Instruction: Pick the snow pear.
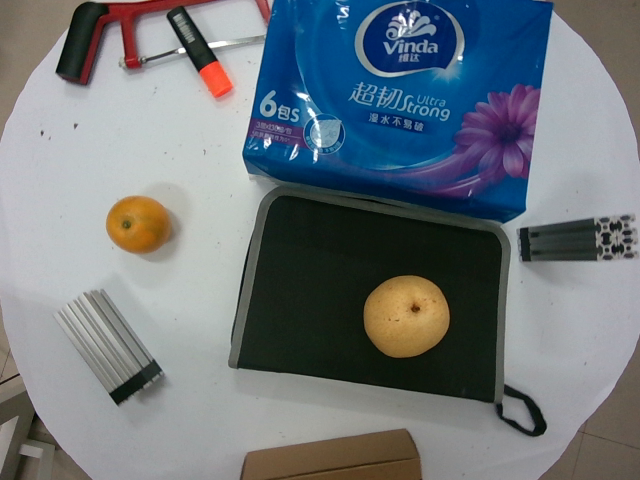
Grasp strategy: vertical